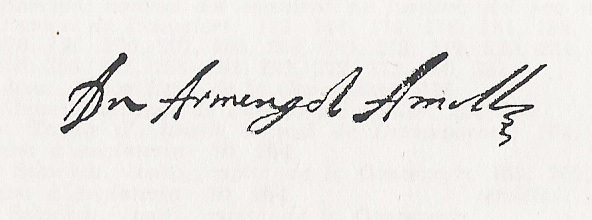
Signature of: armengol amill